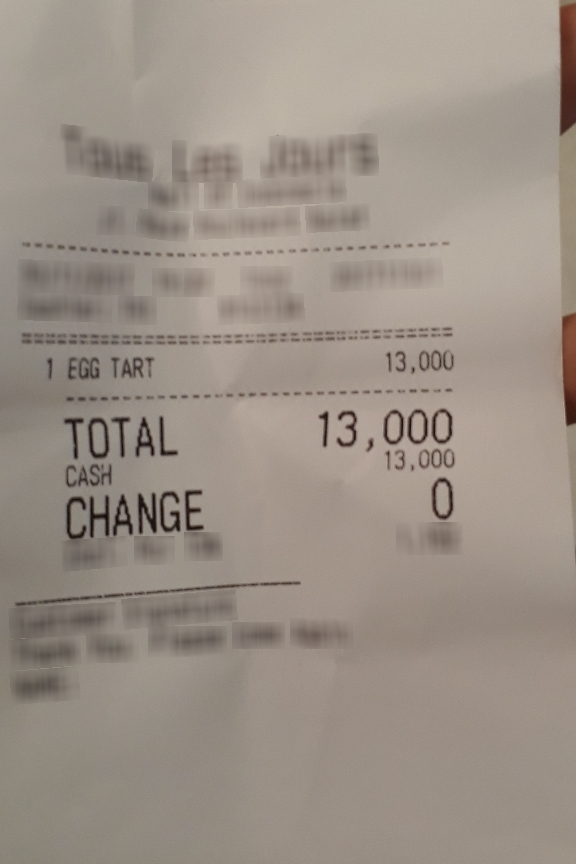
Extraction:
receipt: line_items: name: EGG TART
price: 13,000
qty: 1
total: 13,000